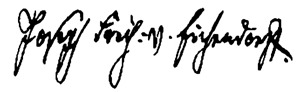
Signature of: joseph von eichendorff